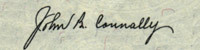
Signature of: john connally